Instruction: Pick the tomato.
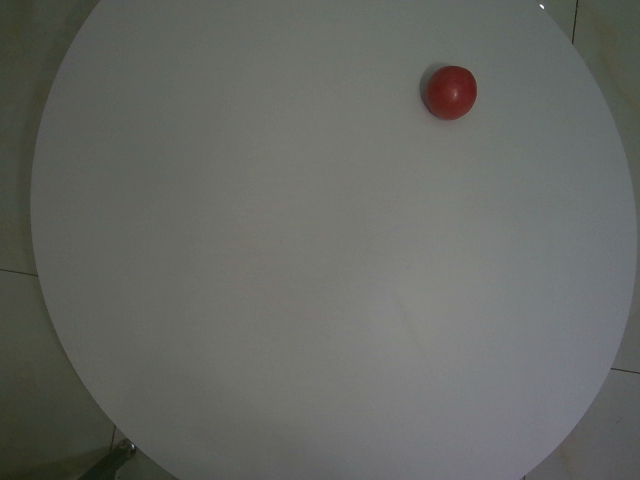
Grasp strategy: vertical